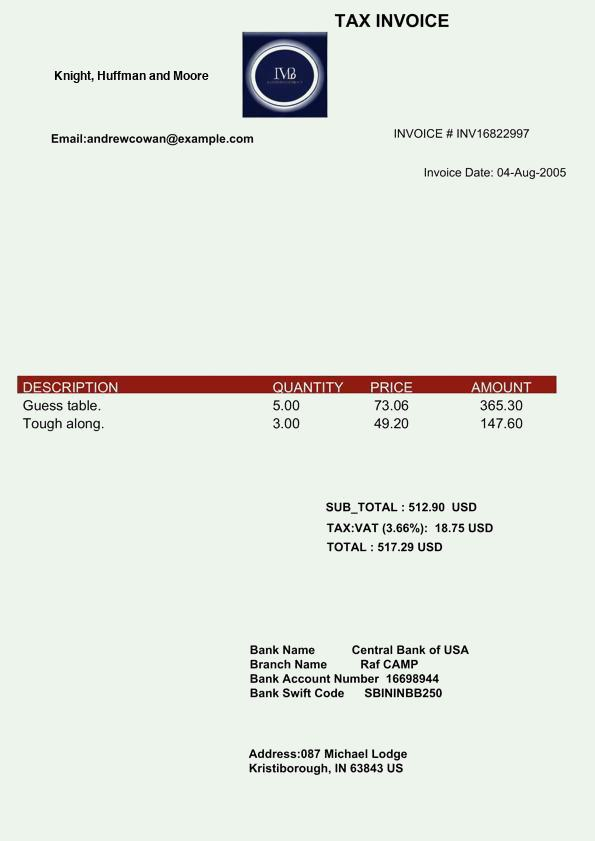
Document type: Invoice